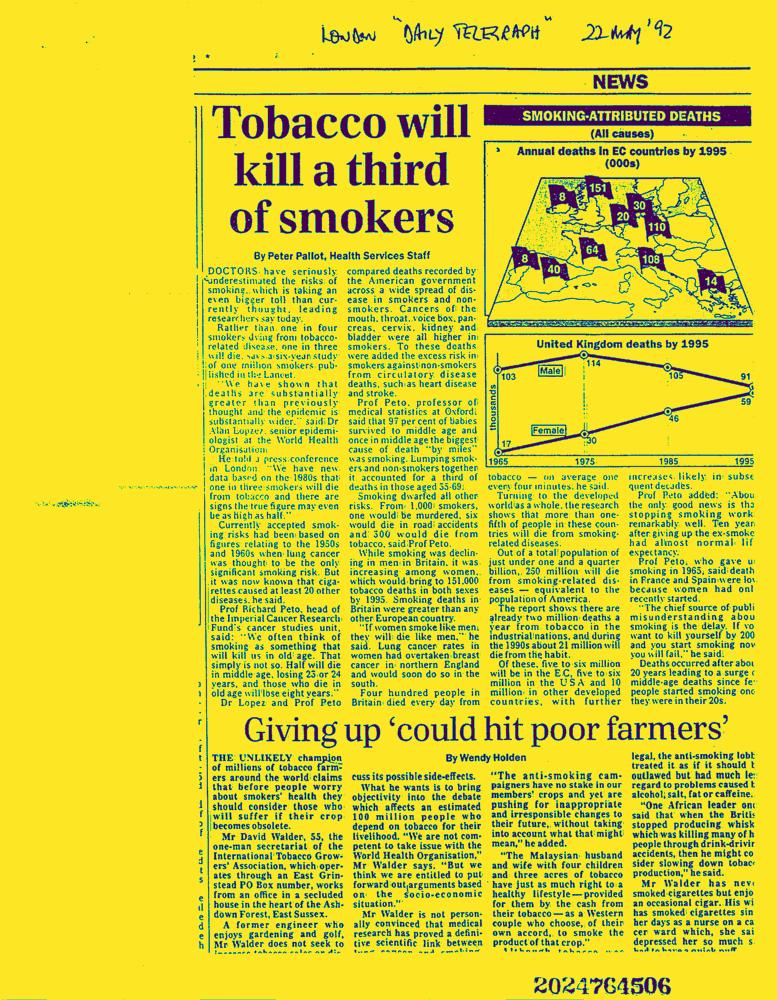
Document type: News-Article